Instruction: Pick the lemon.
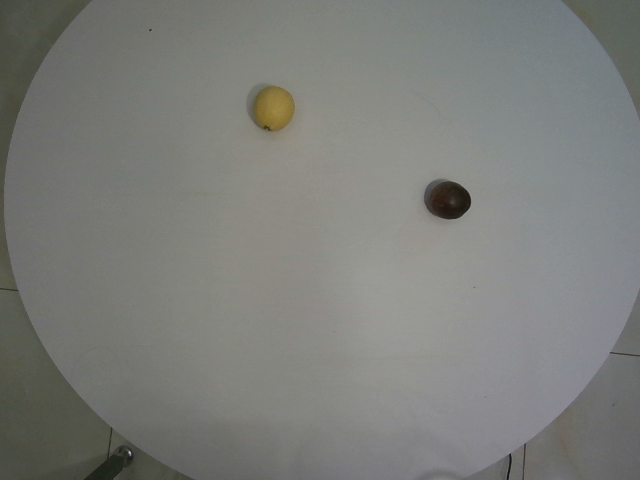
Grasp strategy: vertical